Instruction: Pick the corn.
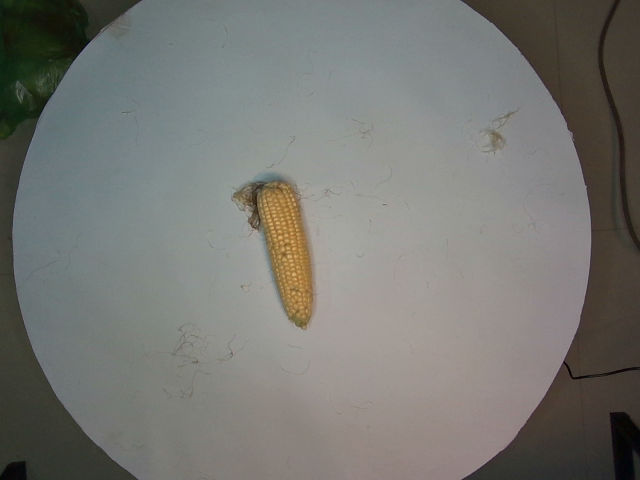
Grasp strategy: vertical